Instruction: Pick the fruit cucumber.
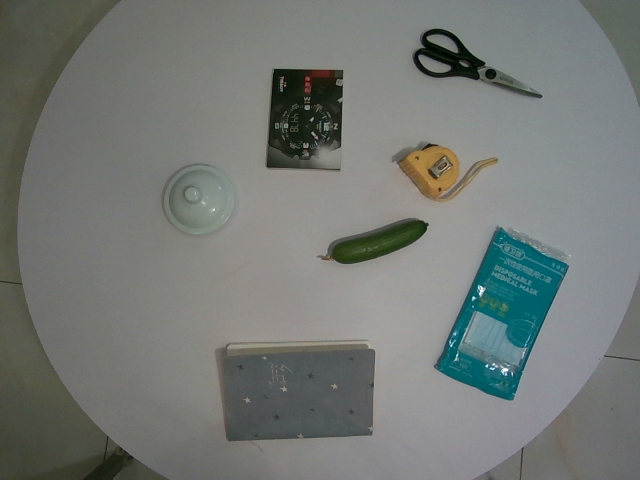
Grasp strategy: vertical